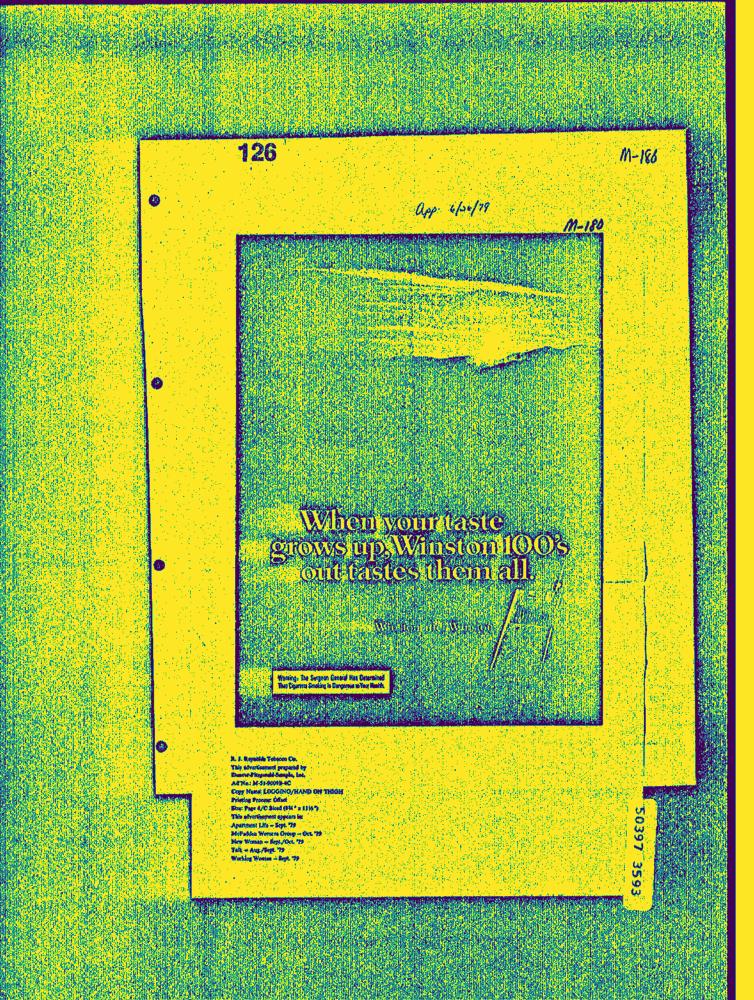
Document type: AD